Question: What is the filing due date as per the document?
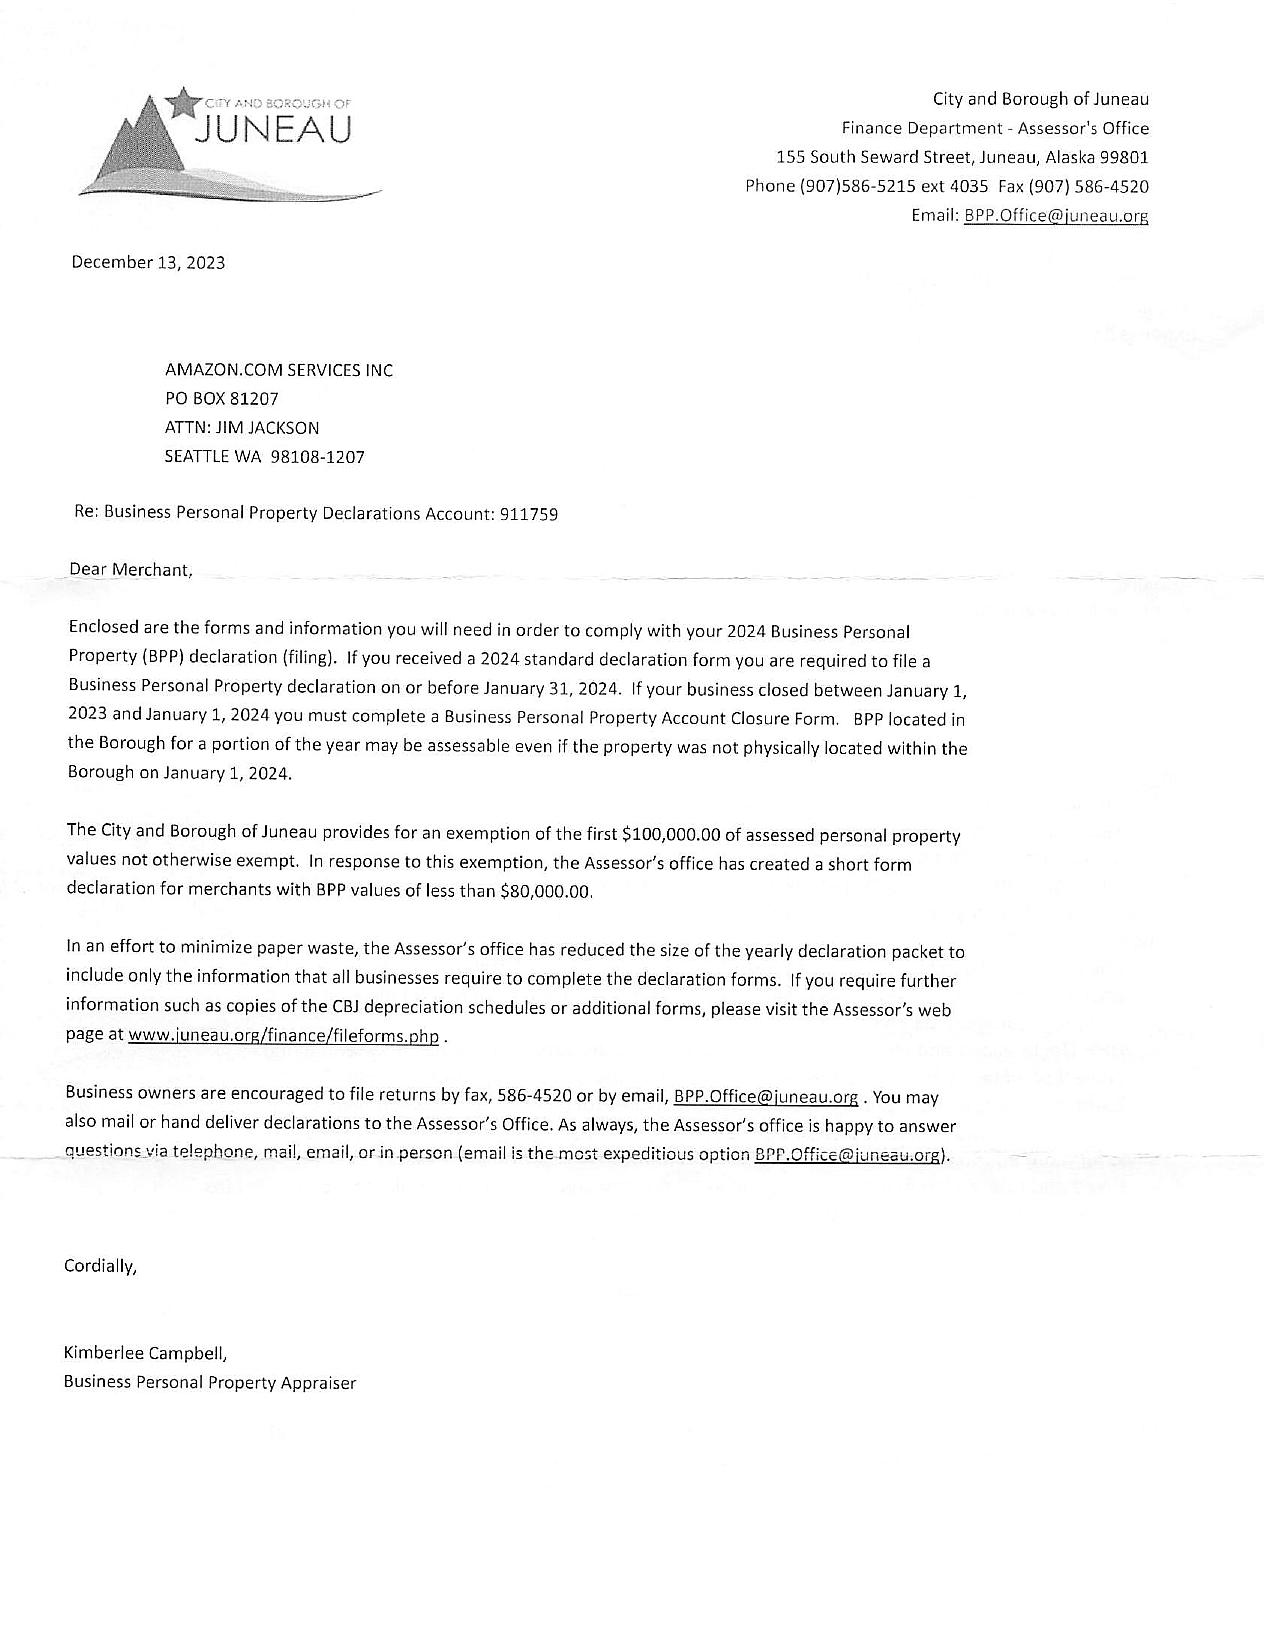
Answer: "31-Jan-24"